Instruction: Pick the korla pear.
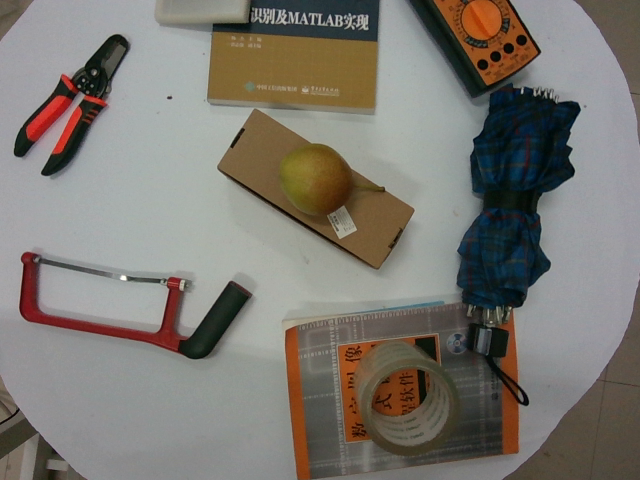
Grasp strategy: vertical